Question: What was observed in the imaging?
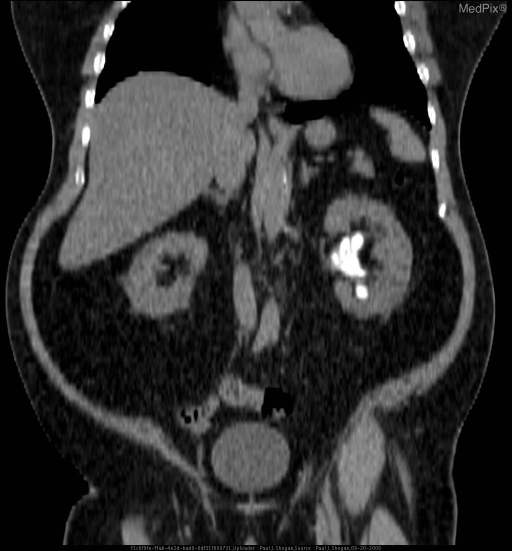
Answer: The imaging shows Coronal MIP noncontrast CT images reveal a staghorn calculus, which forms a cast of nearly the entire left renal collecting system. Coronal MIP noncontrast CT image reveals a staghorn calculus, which forms a cast of nearly the entire left renal collecting system..